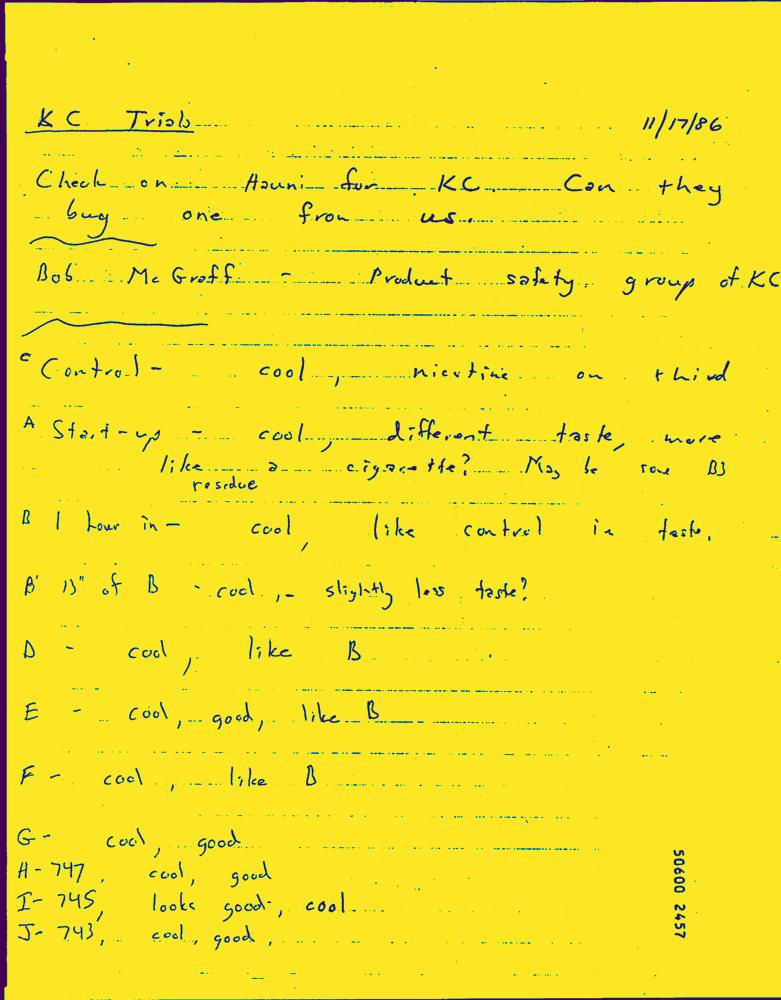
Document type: Hand-Written